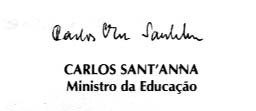
Signature of: carlos sant anna